Question: What jurisdiction, city, or county is the document associated with?
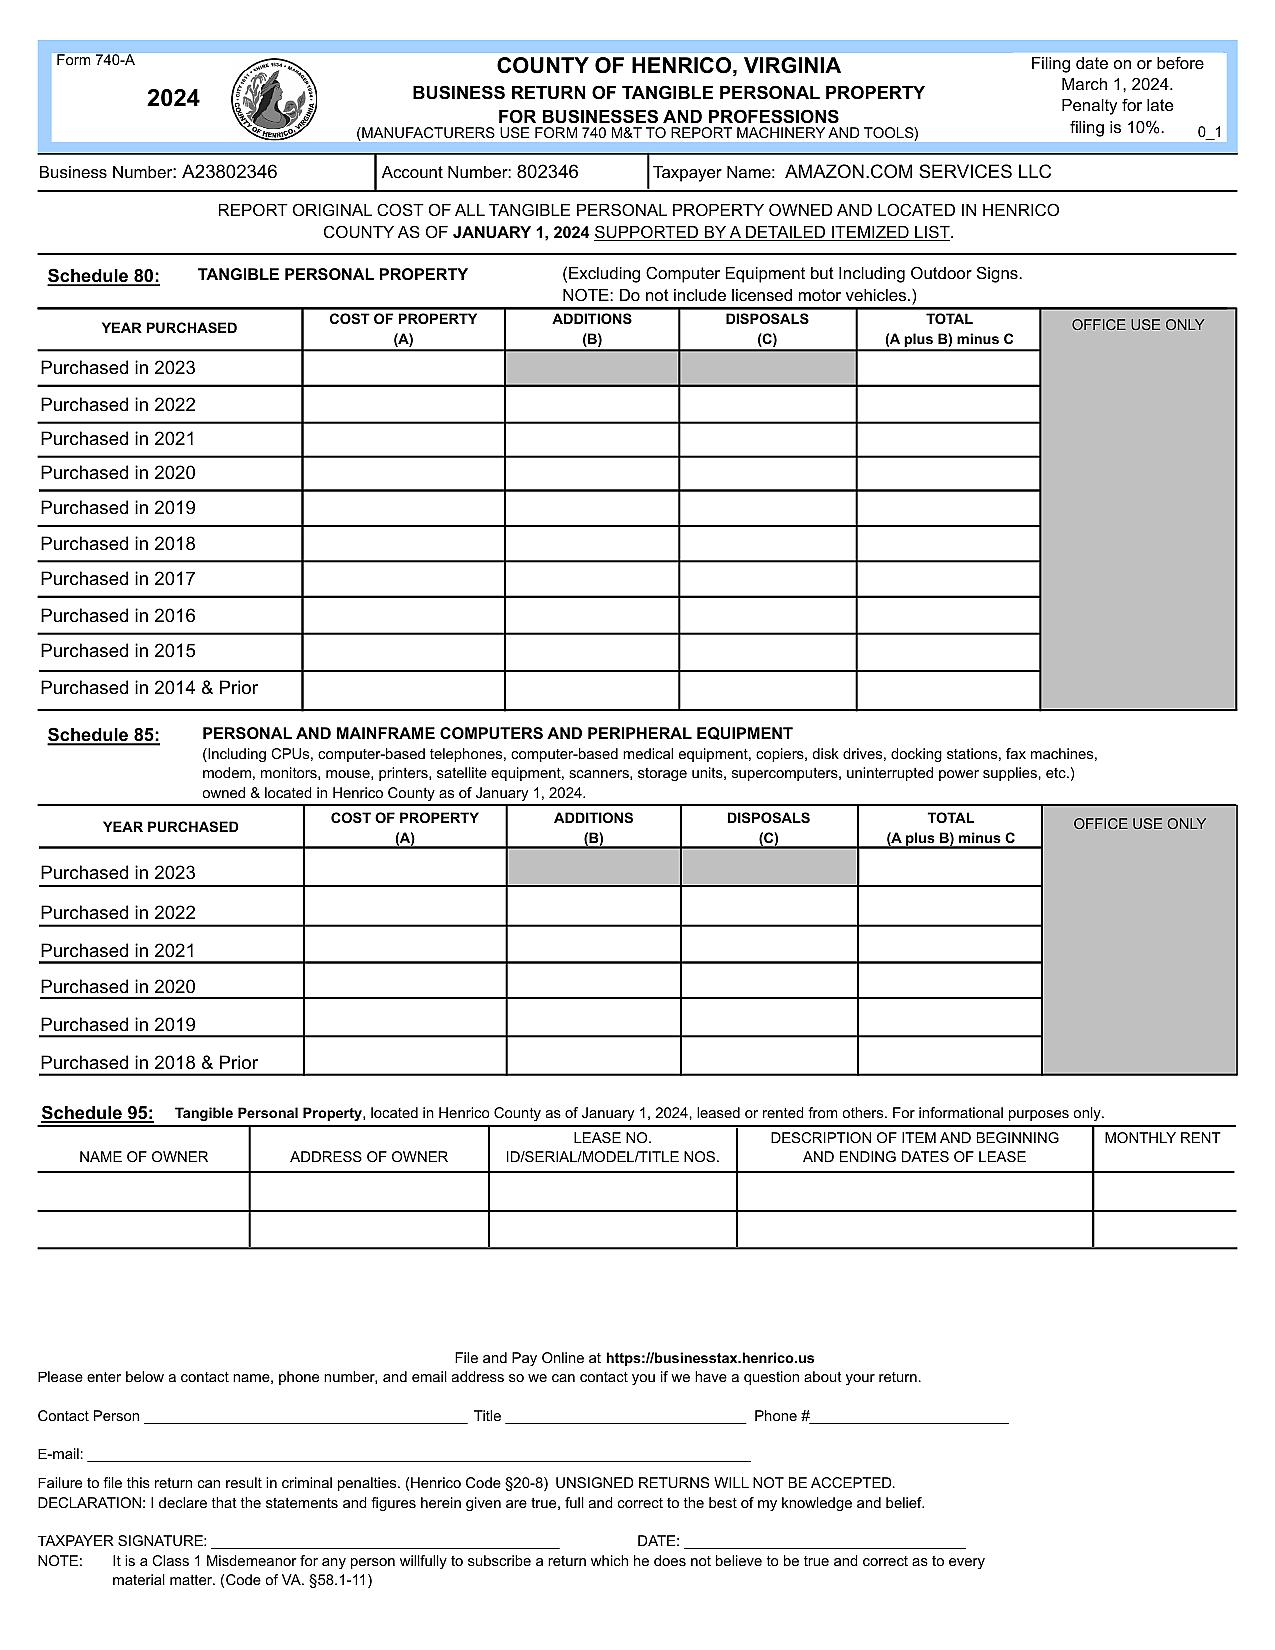
Answer: "County of Henrico"